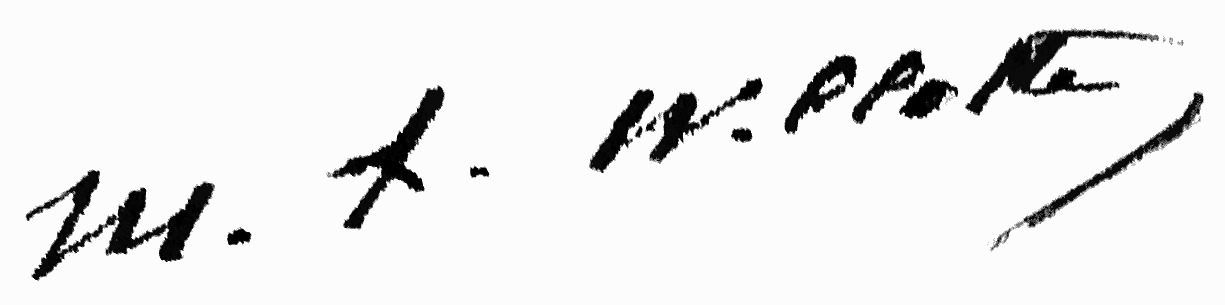
Signature of: marie anna willotte